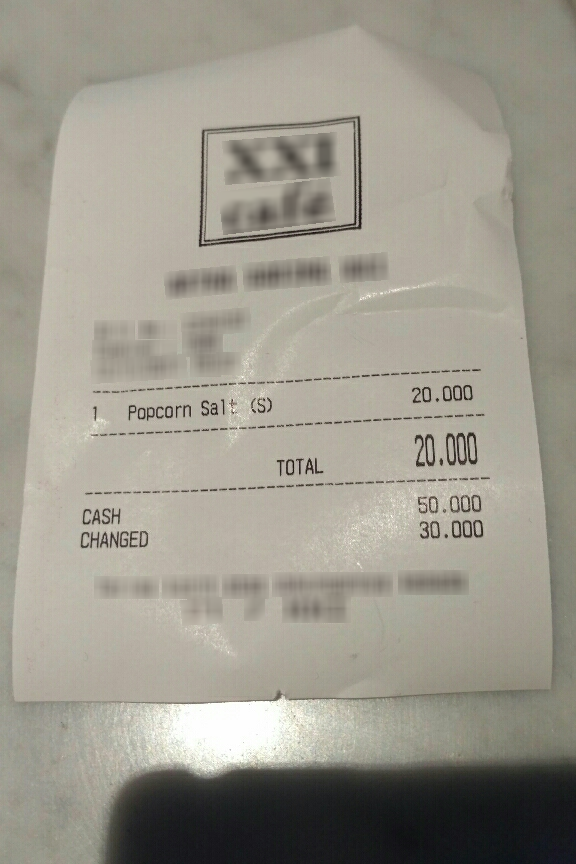
Number of items: 3
Total: 20.000
OCR text regions:
text: 1
text: Popcorn
text: Salt
text: (S)
text: 20.000
text: TOTAL
text: 20.000
text: CASH
text: 50.000
text: CHANGED
text: 30.000